Identify and extract the amount in words, amount in numbers, payee name, cheque date, and bank name from the image.
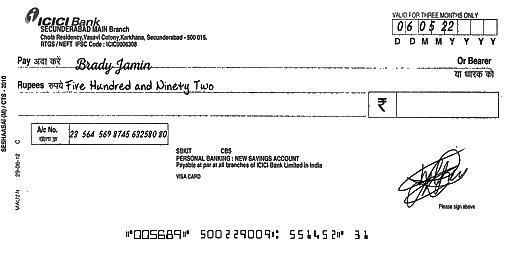
amt_in_words: Five Hundred and Ninety Two
amt_in_figures:
payee_name: Brady Jamin
bank_name: ICICI Bank
cheque_date: 06/05/22